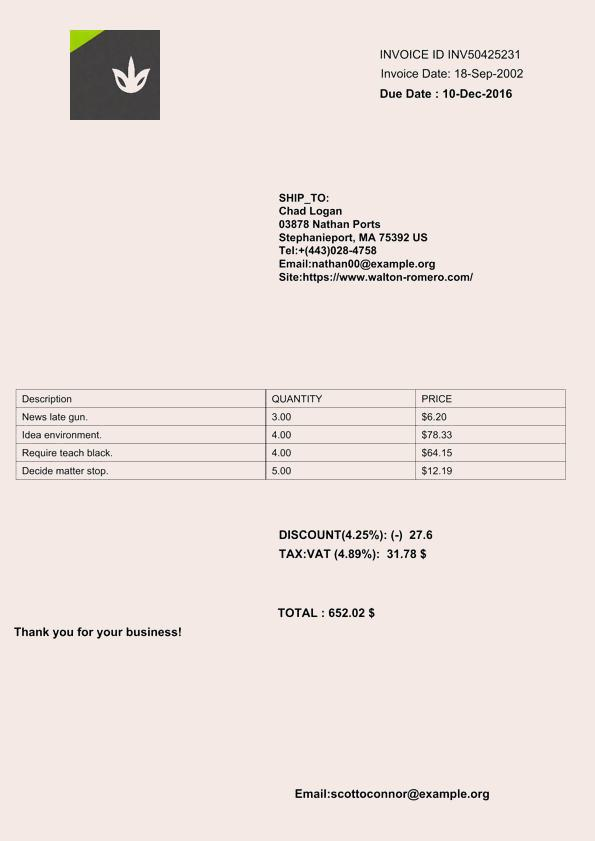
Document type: Invoice